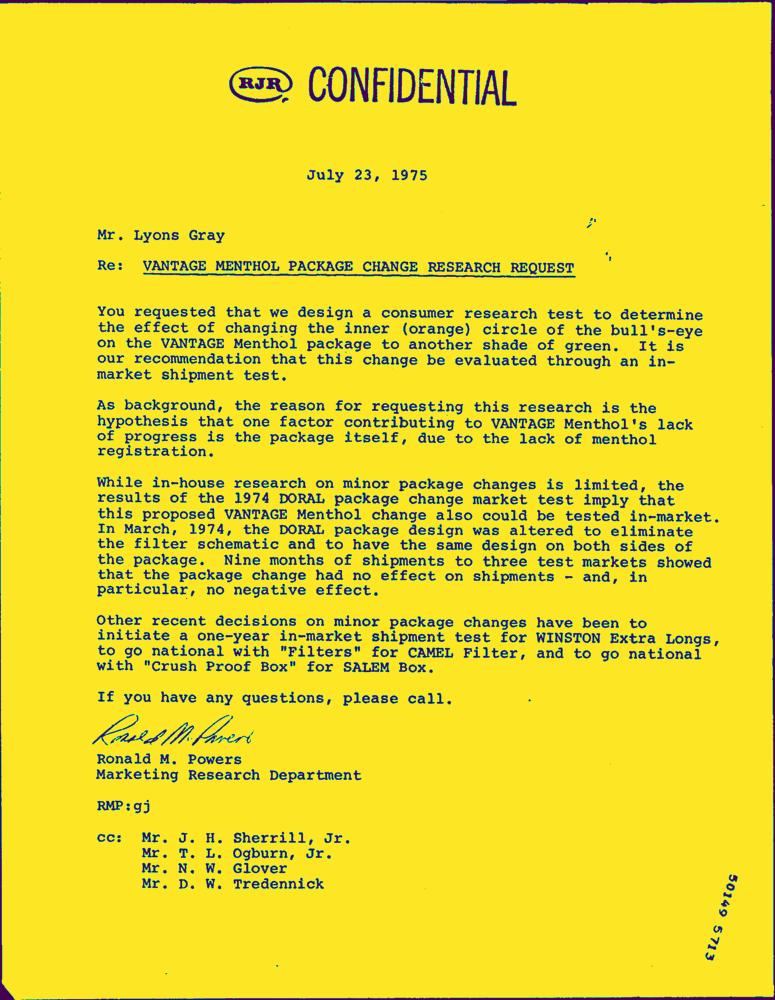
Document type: Letter-Doc